Patient: Male, age 33
A 33-year-old man presented repeat seizures and progressive headache for six months. A complete blood count (CBC) showed: hemoglobin 123g/L, white blood cell count 7.73 x 109/L, and percentage of eosinophil 0.009. Liver function showed: alanine transaminase (ALT) 92.8 U/L, aspartate aminotransferase (AST) 44.9U/L, alkaline phosphatase (ALP) 135.1U/L, gamma-glutamyl transferase (gamma-GT) 313.4 U/L, total bilirubin (TBil) 22.7 mmol/L, direct bilirubin (DBil) 19.4 mmol/L. Head MRI (Figure 1) showed multiple masses with edema. Lung and abdominal CT (Figure 2) presented with several lesions in bilateral lungs, liver and right adrenal gland. Bacterial, tuberculosis and fungal infection were excluded by CSF examination. Serological evaluation of multiple parasite antigen by ELISA were applied. Cysticercosis Immunoglobulin G (IgG) and liver hydatid IgG antibody were both positive. Repeated target biopsy on the masses in the lung and liver showed fibrous connective tissue without positive findings. In addition, we performed positron emission tomography with fluorodeoxyglucose integrated with CT (18F-FDG PET/CT) that showed uptake in all masses with a maximum standardized uptake value of 7.2. Accordingly, it was still hard to draw a definitive pathogenic diagnosis. Therefore, the next-generation sequencing of CSF was performed. The CSF was collected according to standard procedures, and DNA was extracted directly from the sample with TIANamp Micro DNA Kit. The extracted DNA was sonicated to a size of 200-300 bp (Bioruptor Pico protocols). The DNA libraries were constructed and sequencing using the BGISEQ-100 platform. After removing human sequences, the remaining sequencing data were aligned to the microbial databases and detected 161 nucleic acid sequences of E. multilocularis (Table 1, E. multilocularis sequences which detected were provided as Supplementary Material). On this basis, the patient was diagnosed as having AE. Consequently, the patient was recommended a 1-year albendazole therapy. During 1 year of follow-up, symptoms and neurological signs were not aggravated, with decreased seizure frequency. Follow-up CT after 1 year of albendazole treatment revealed slightly decreased multiple lesions and partly relieved surrounding edema in brain. The lesion in the liver (red arrow) was evidently diminished and calcification was slightly increased. The thickened right adrenal gland (yellow arrow) has obviously decreased in size (Figure 3).
Keywords: echinococcus multilocularis, adrenal gland, alveolar echinococcosis, diagnose, next-generation sequencing
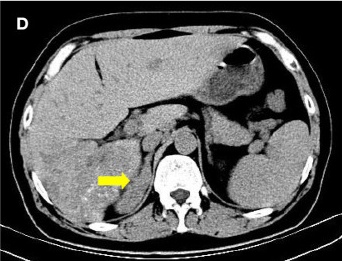
Image caption: Lung and abdominal CT images of the patient. Multiple Lesions were found in bilateral lung.